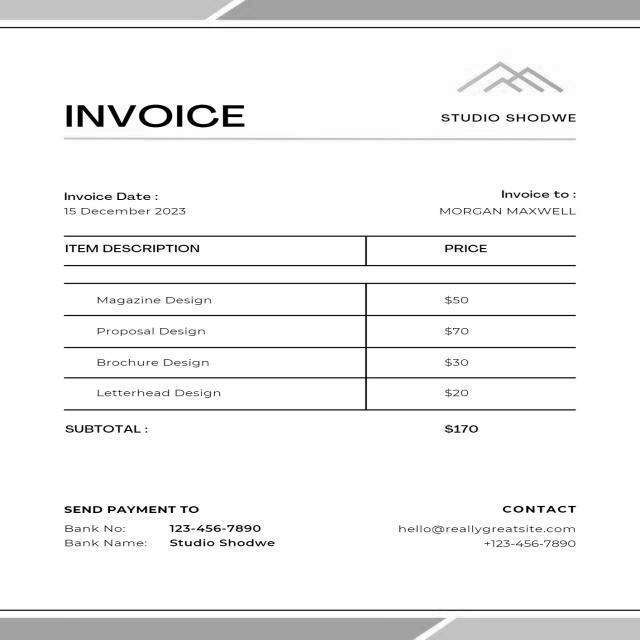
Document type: Invoice